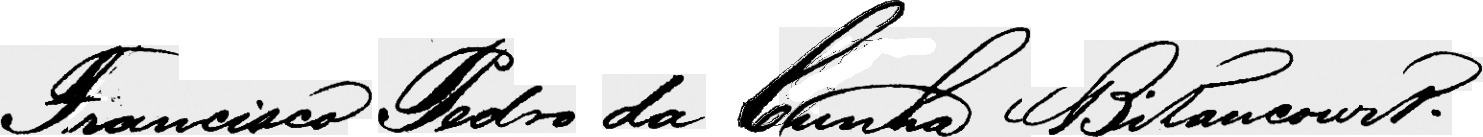
Signature of: francisco pedro da cunha